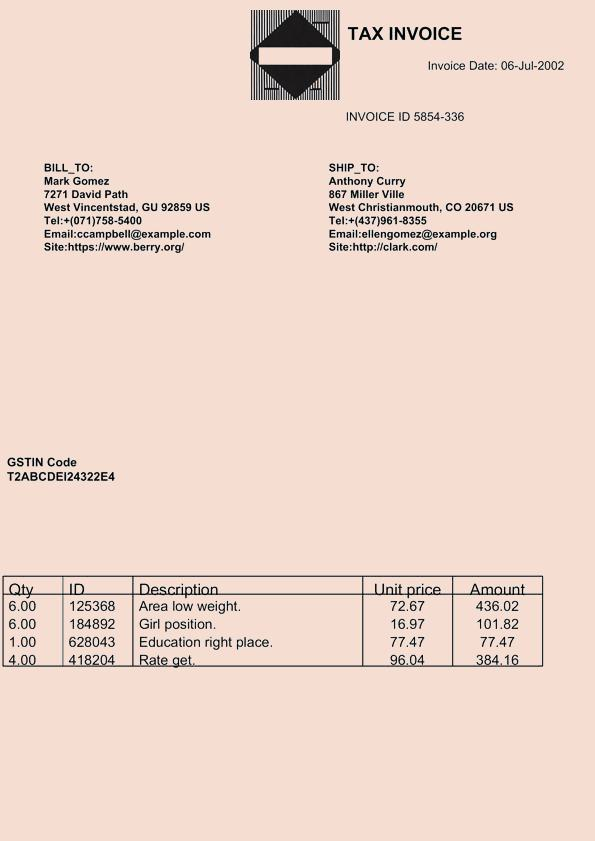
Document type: Invoice